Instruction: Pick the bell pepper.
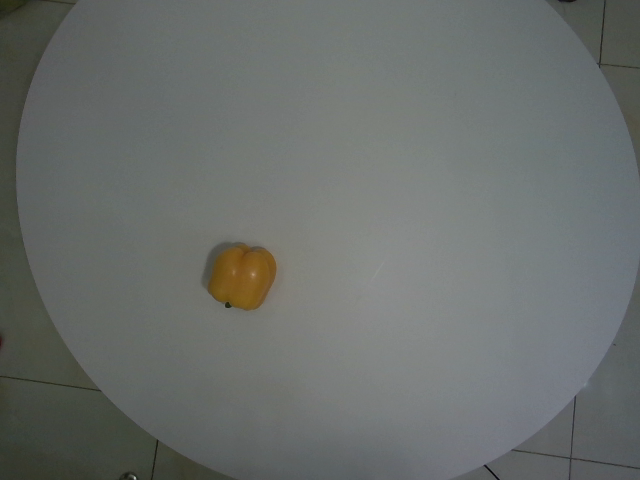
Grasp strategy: vertical